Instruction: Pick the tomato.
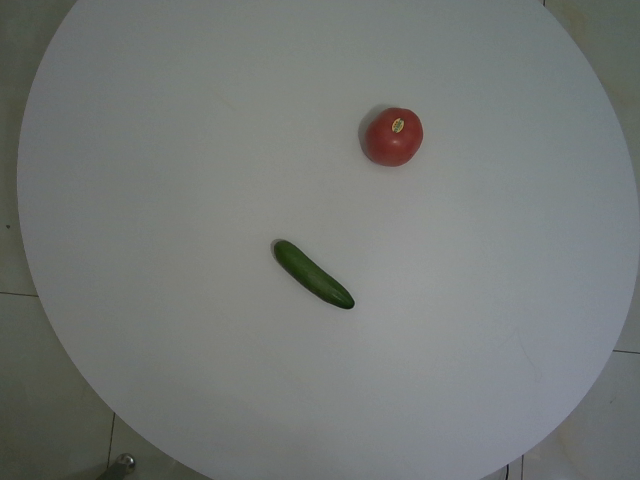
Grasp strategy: vertical